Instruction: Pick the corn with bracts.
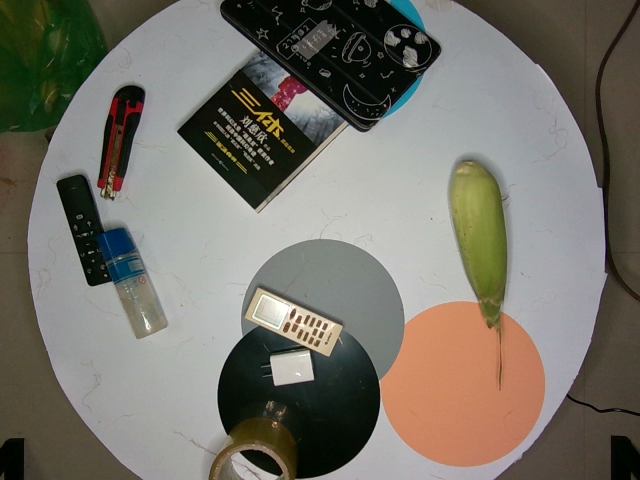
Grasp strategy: vertical